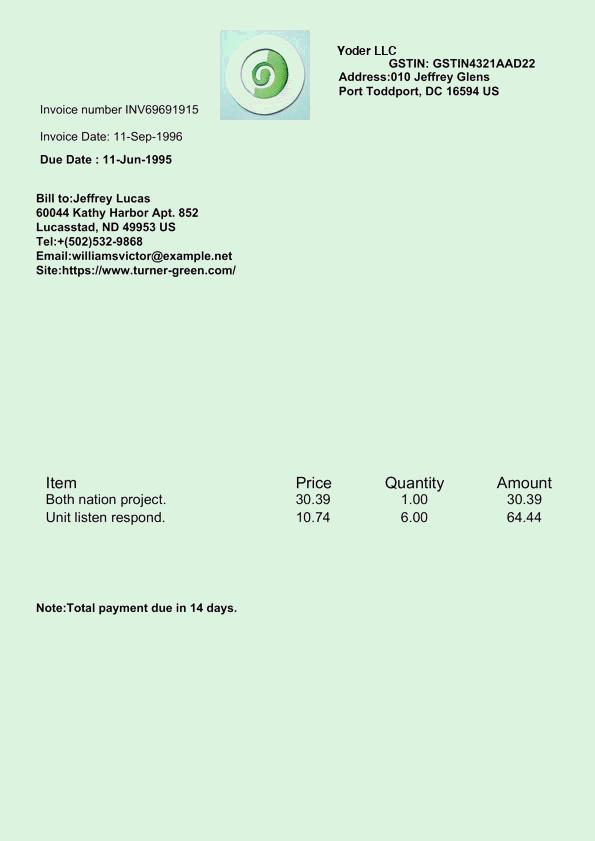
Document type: Invoice